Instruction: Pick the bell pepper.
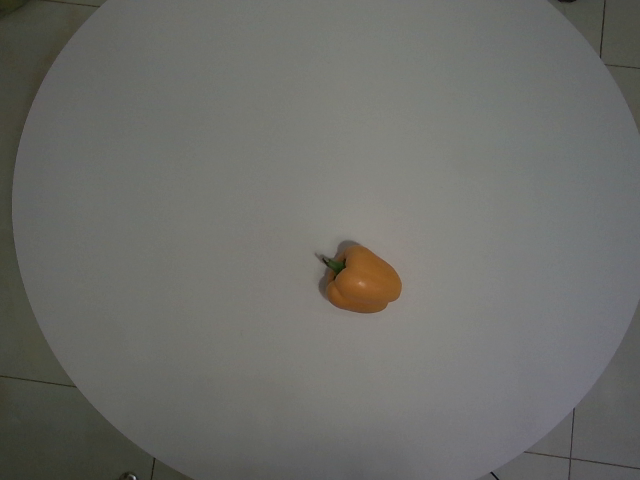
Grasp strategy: vertical